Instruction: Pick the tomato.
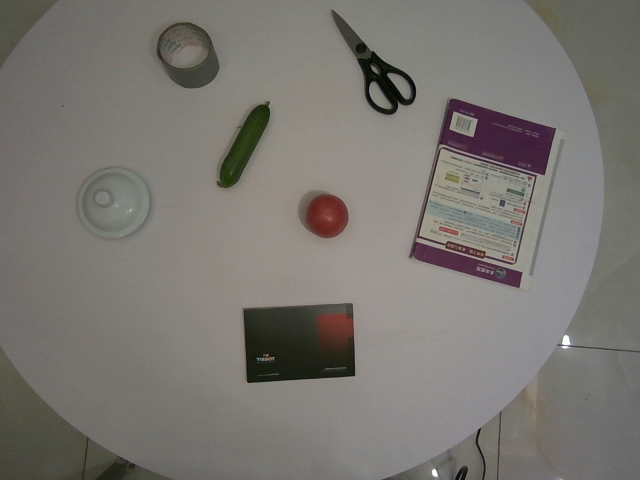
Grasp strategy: vertical